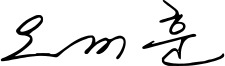
Signature of: oh se hoon